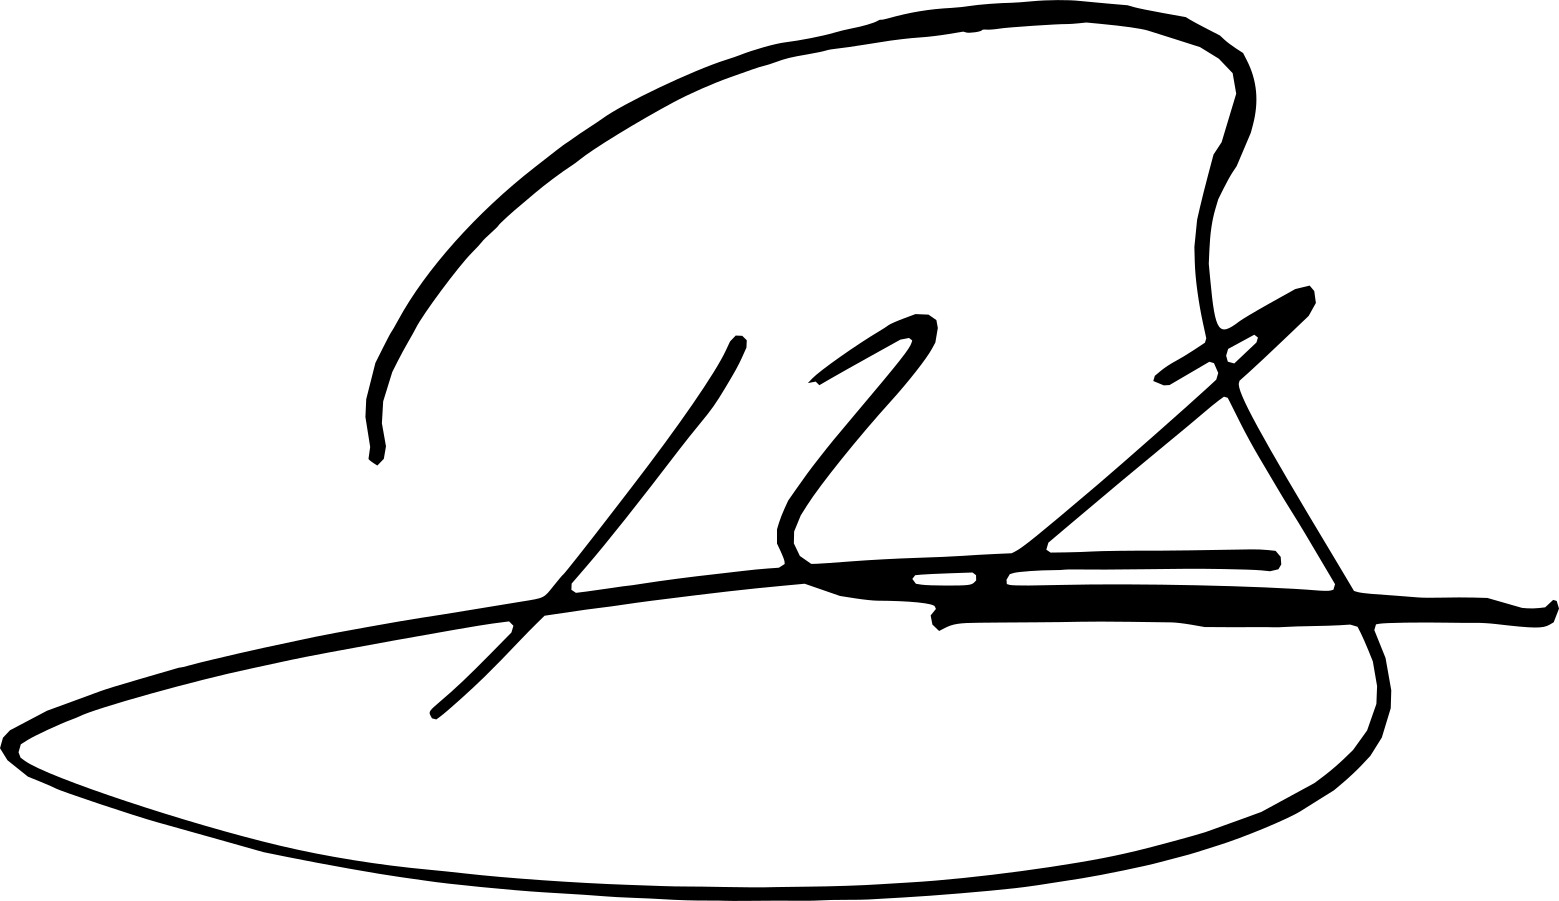
Signature of: brendon hartley